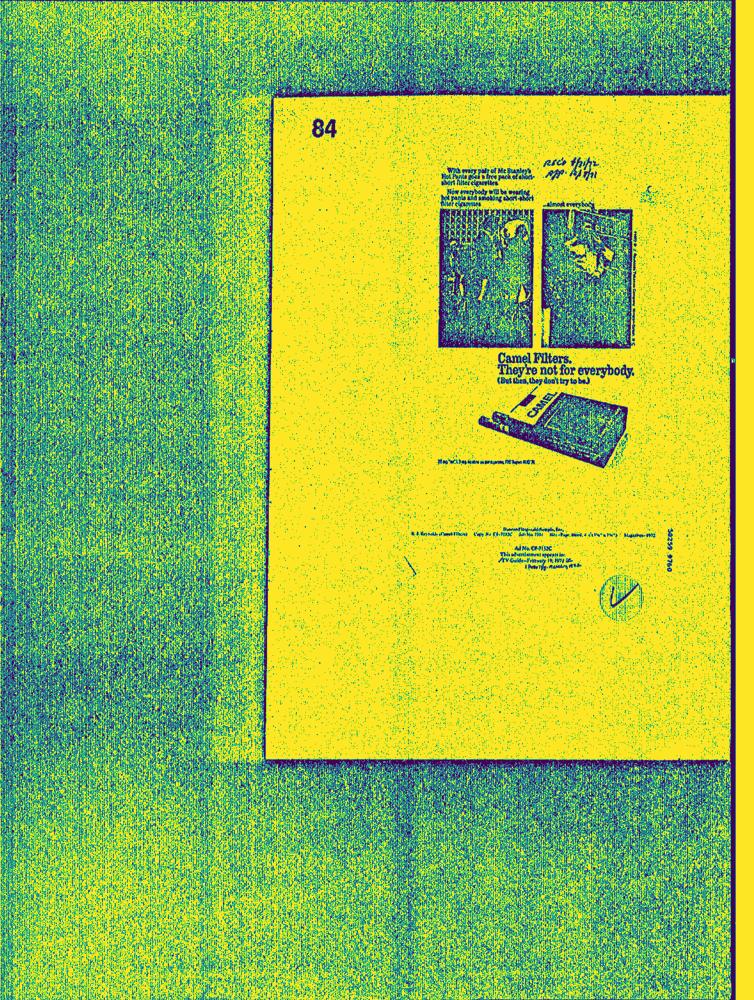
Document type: AD